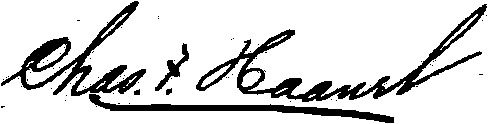
Signature of: charles francis haanel